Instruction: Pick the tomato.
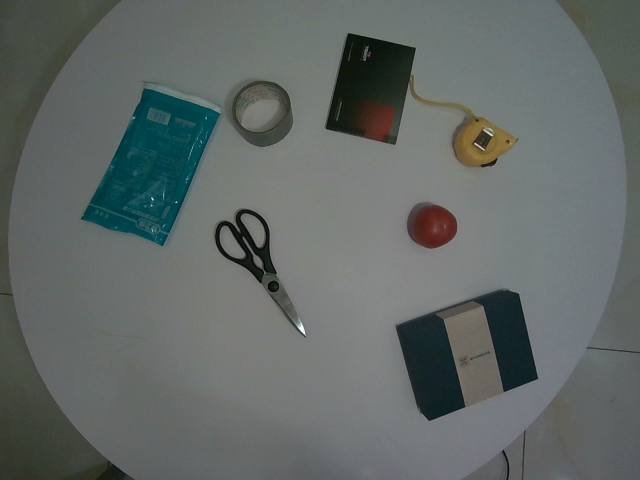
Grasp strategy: vertical